Question: How is the history relevant to the case?
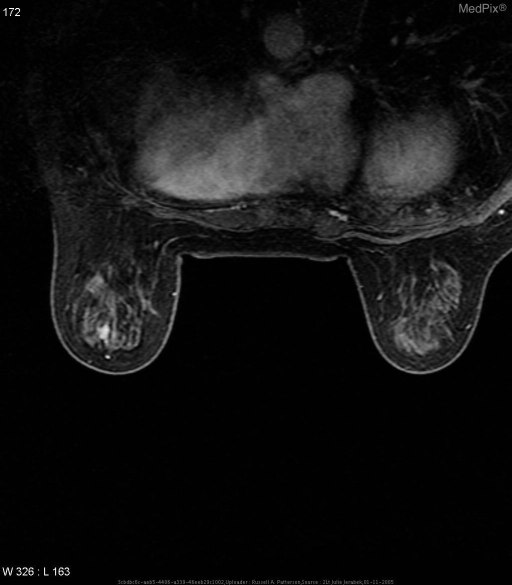
Answer: The patient's history of History (can include gestational age, or age in days, weeks, months): 59 y/o female with focal left breast pain x 2-3 months with increased risk by the Gail model.  Mammogram was normal.  Breast ultrasound was normal without any evidence of mass or cystic structure. is key in understanding the case.